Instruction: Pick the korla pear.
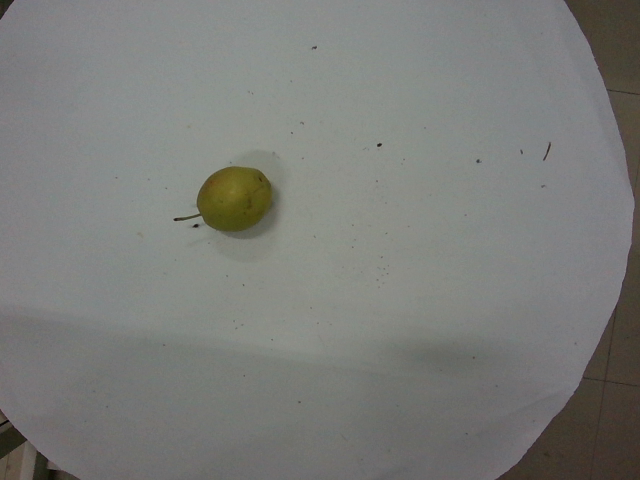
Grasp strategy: vertical